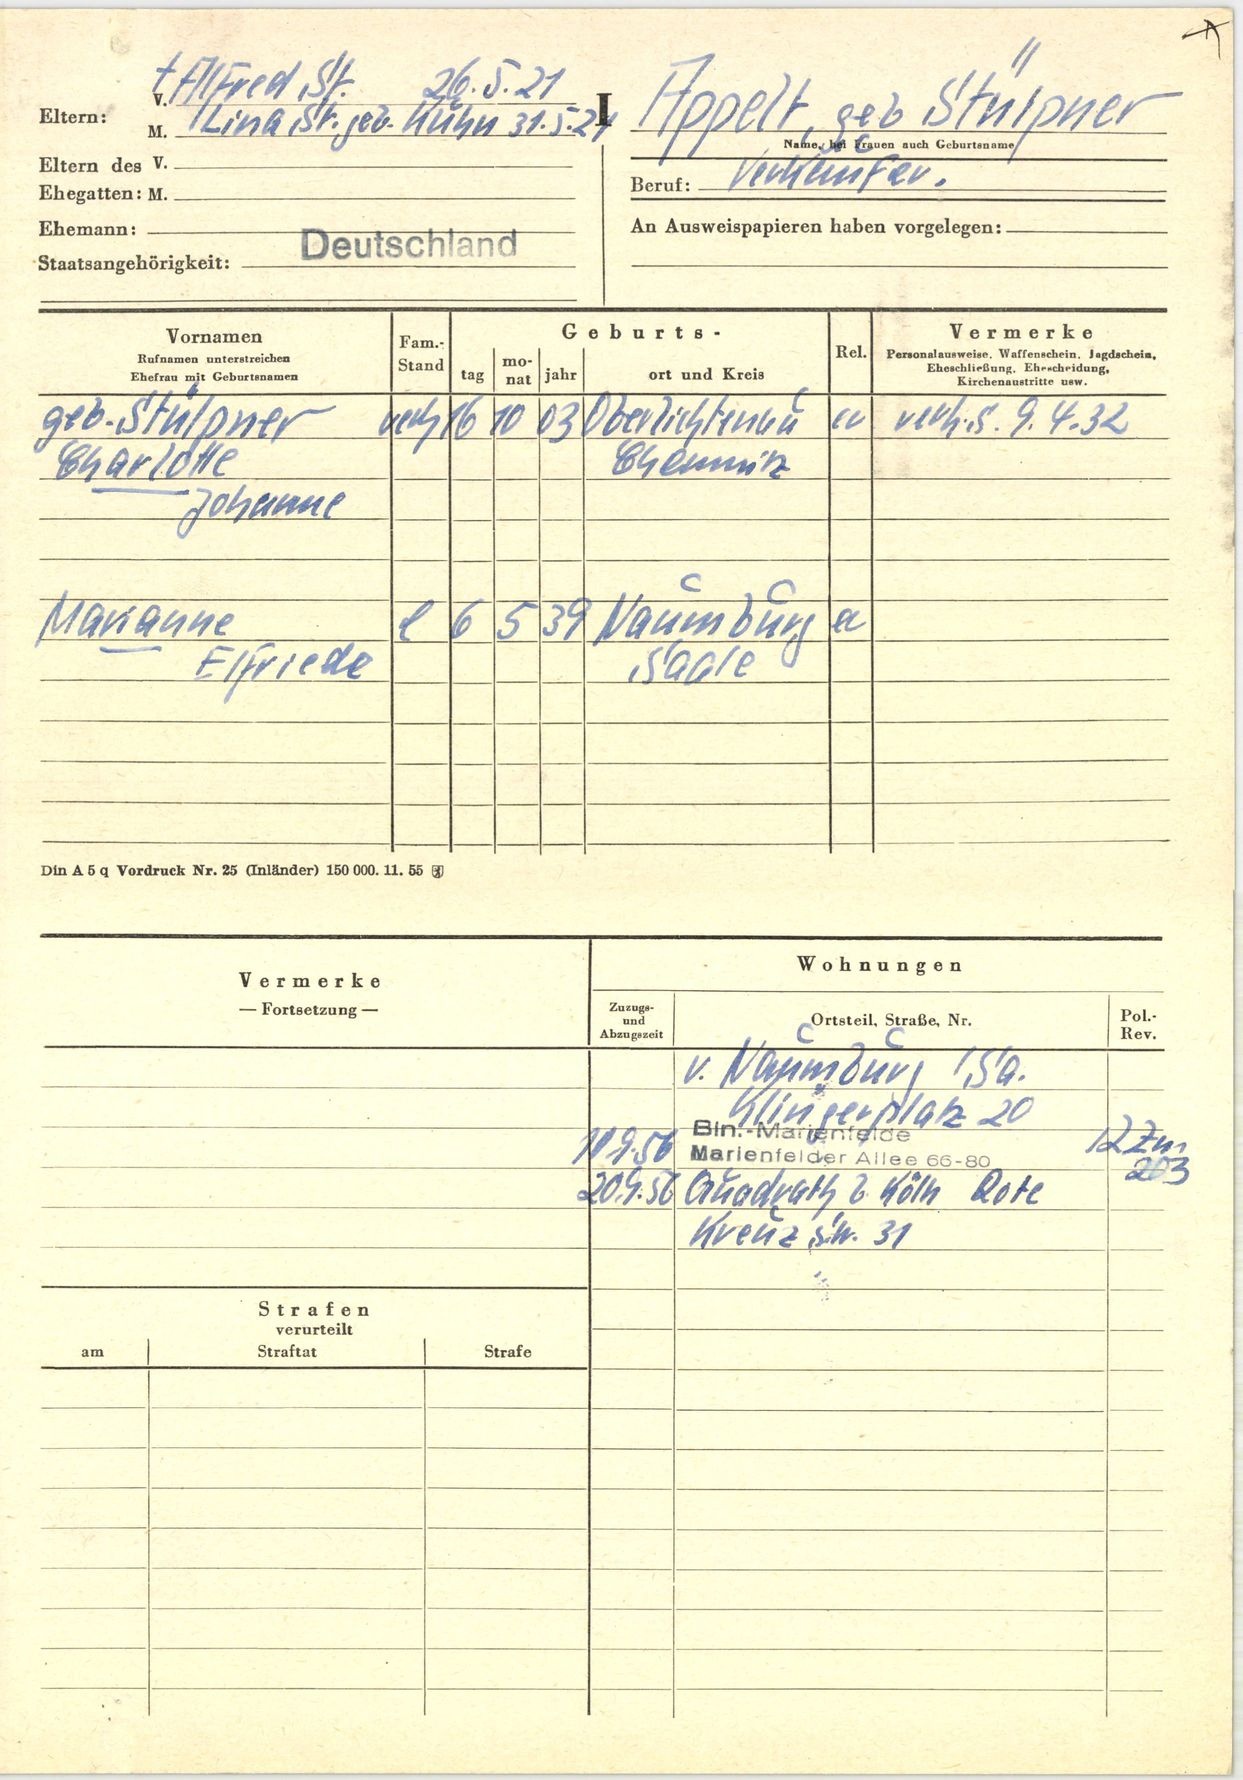
Appelt, geb Stülpner